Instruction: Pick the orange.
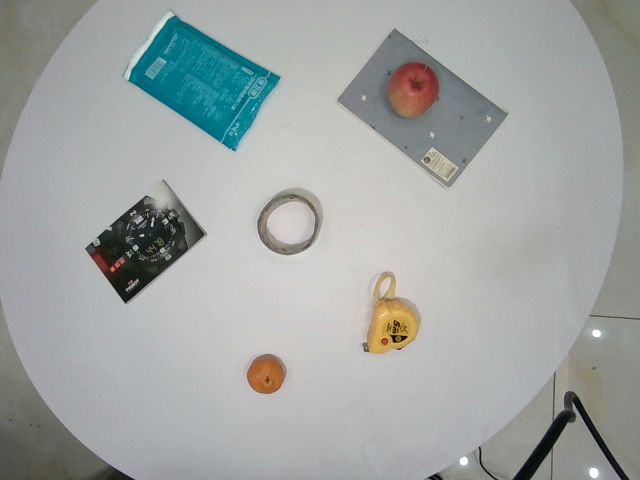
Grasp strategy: vertical